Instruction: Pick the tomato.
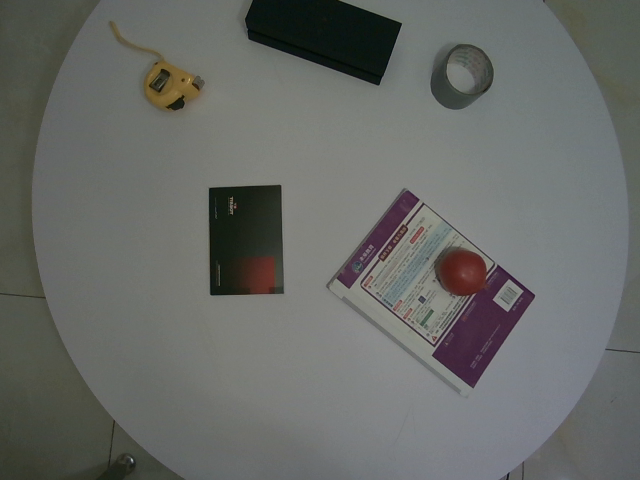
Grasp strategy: vertical